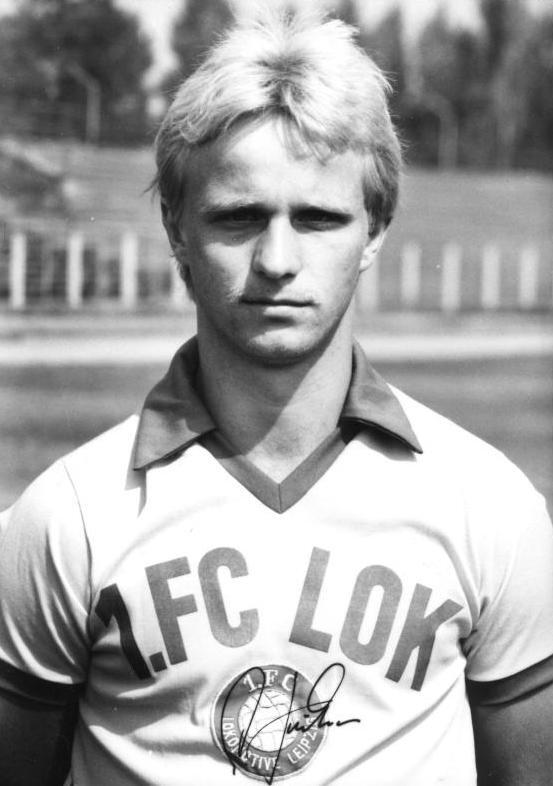
Signature of: dieter kühn